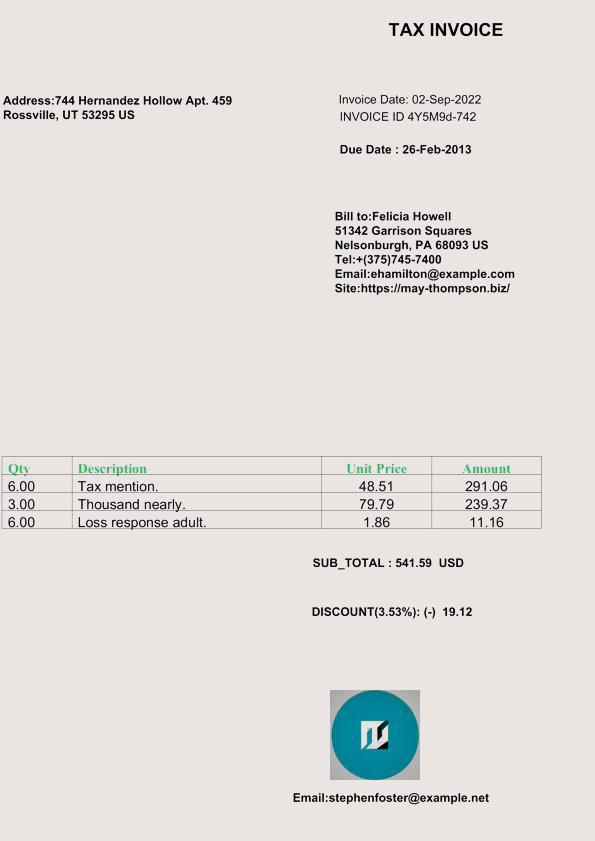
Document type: Invoice